Question: How does the patient history play a role?
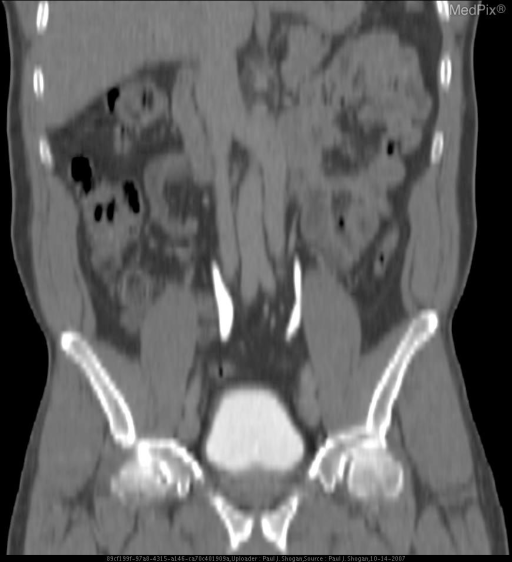
Answer: The patient's history of 55 yo male with gross hematuria. is key in understanding the case.